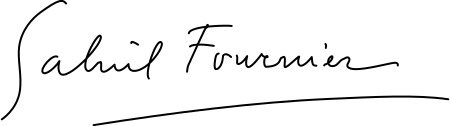
Signature of: gabriel fournier